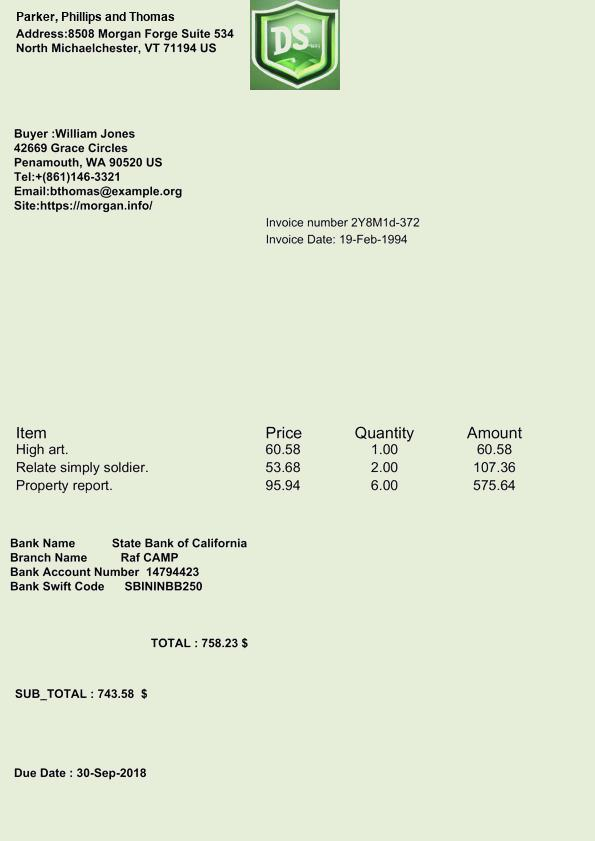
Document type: Invoice